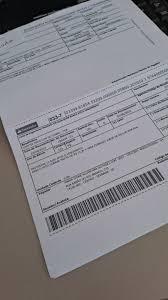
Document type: Invoice